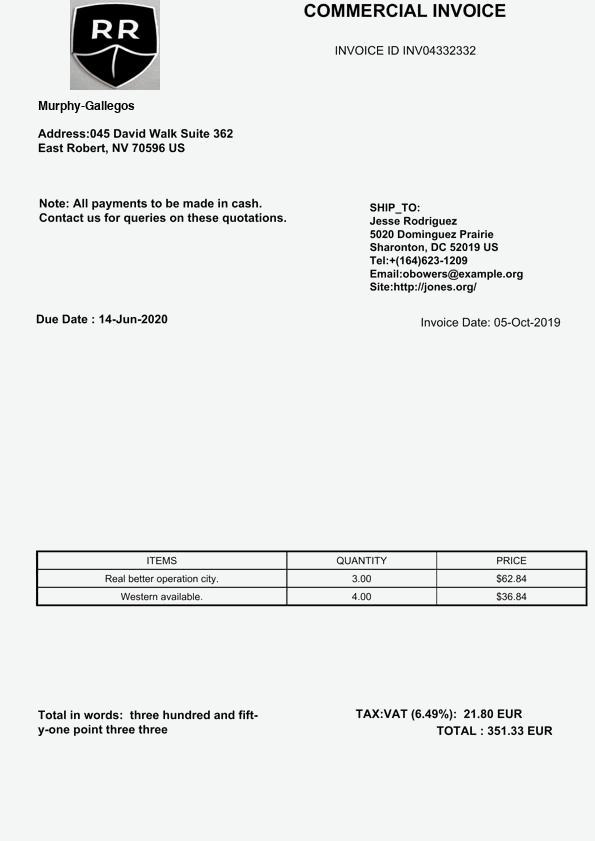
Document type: Invoice